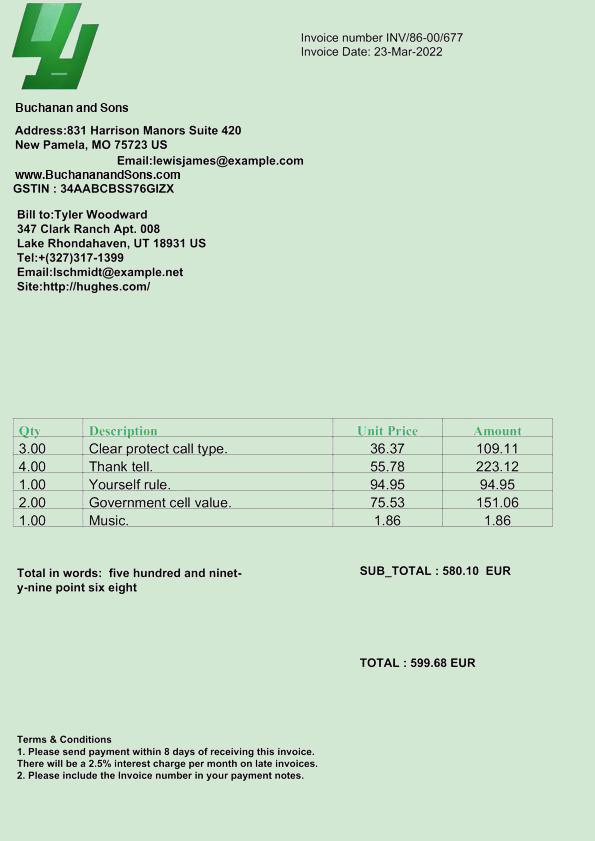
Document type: Invoice